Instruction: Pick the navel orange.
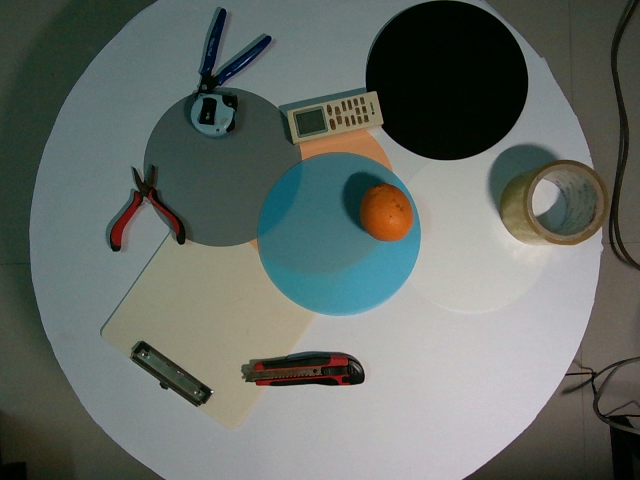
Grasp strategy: vertical